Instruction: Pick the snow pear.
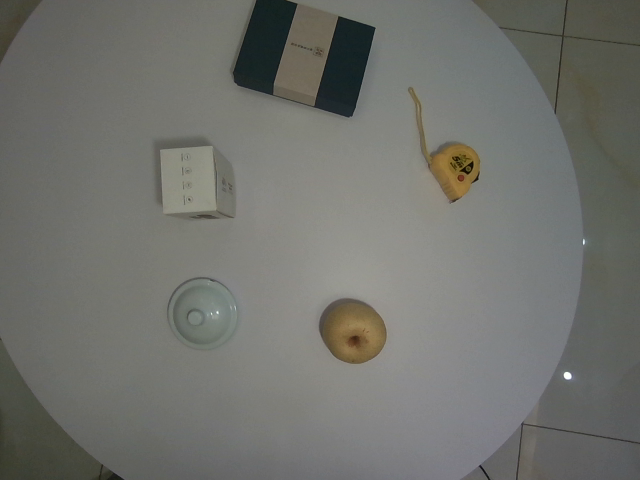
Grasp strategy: vertical